Question: How does the patient history play a role?
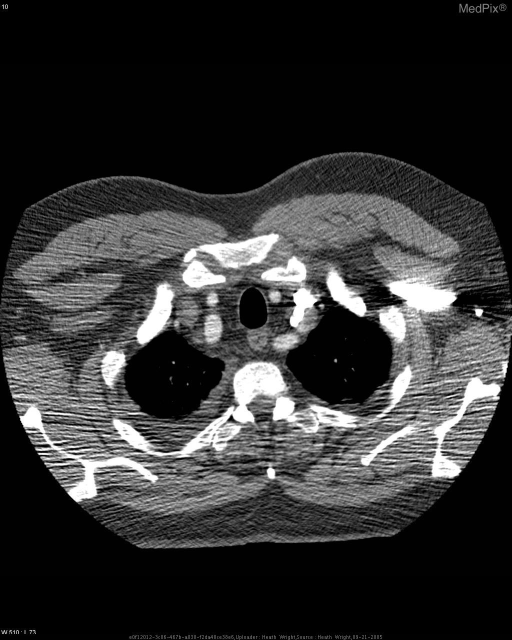
Answer: The patient's history of 58y/o white male with dyspnea received CT to rule out PE/DVT is key in understanding the case.